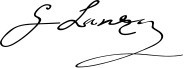
Signature of: giovanni lanza